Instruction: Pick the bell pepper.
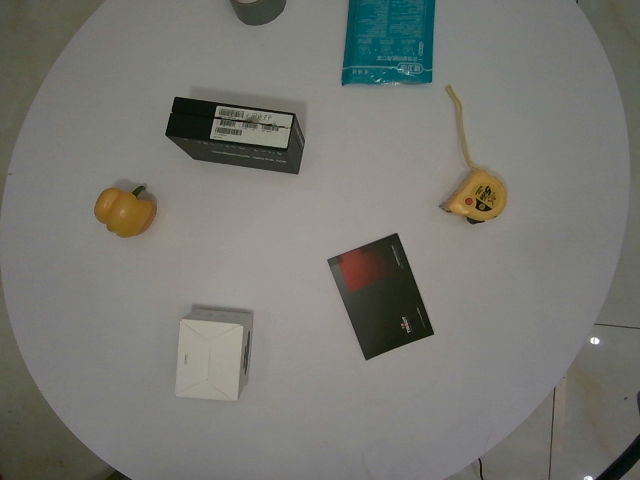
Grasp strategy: vertical